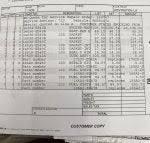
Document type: Invoice